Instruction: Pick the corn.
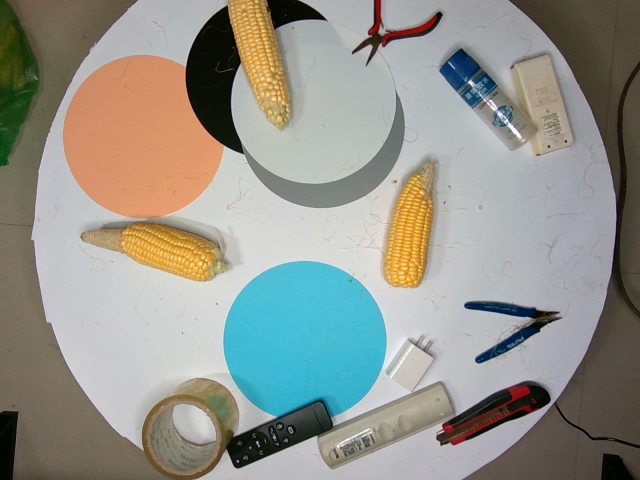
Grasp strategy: vertical